Question: How is the property described in the document?
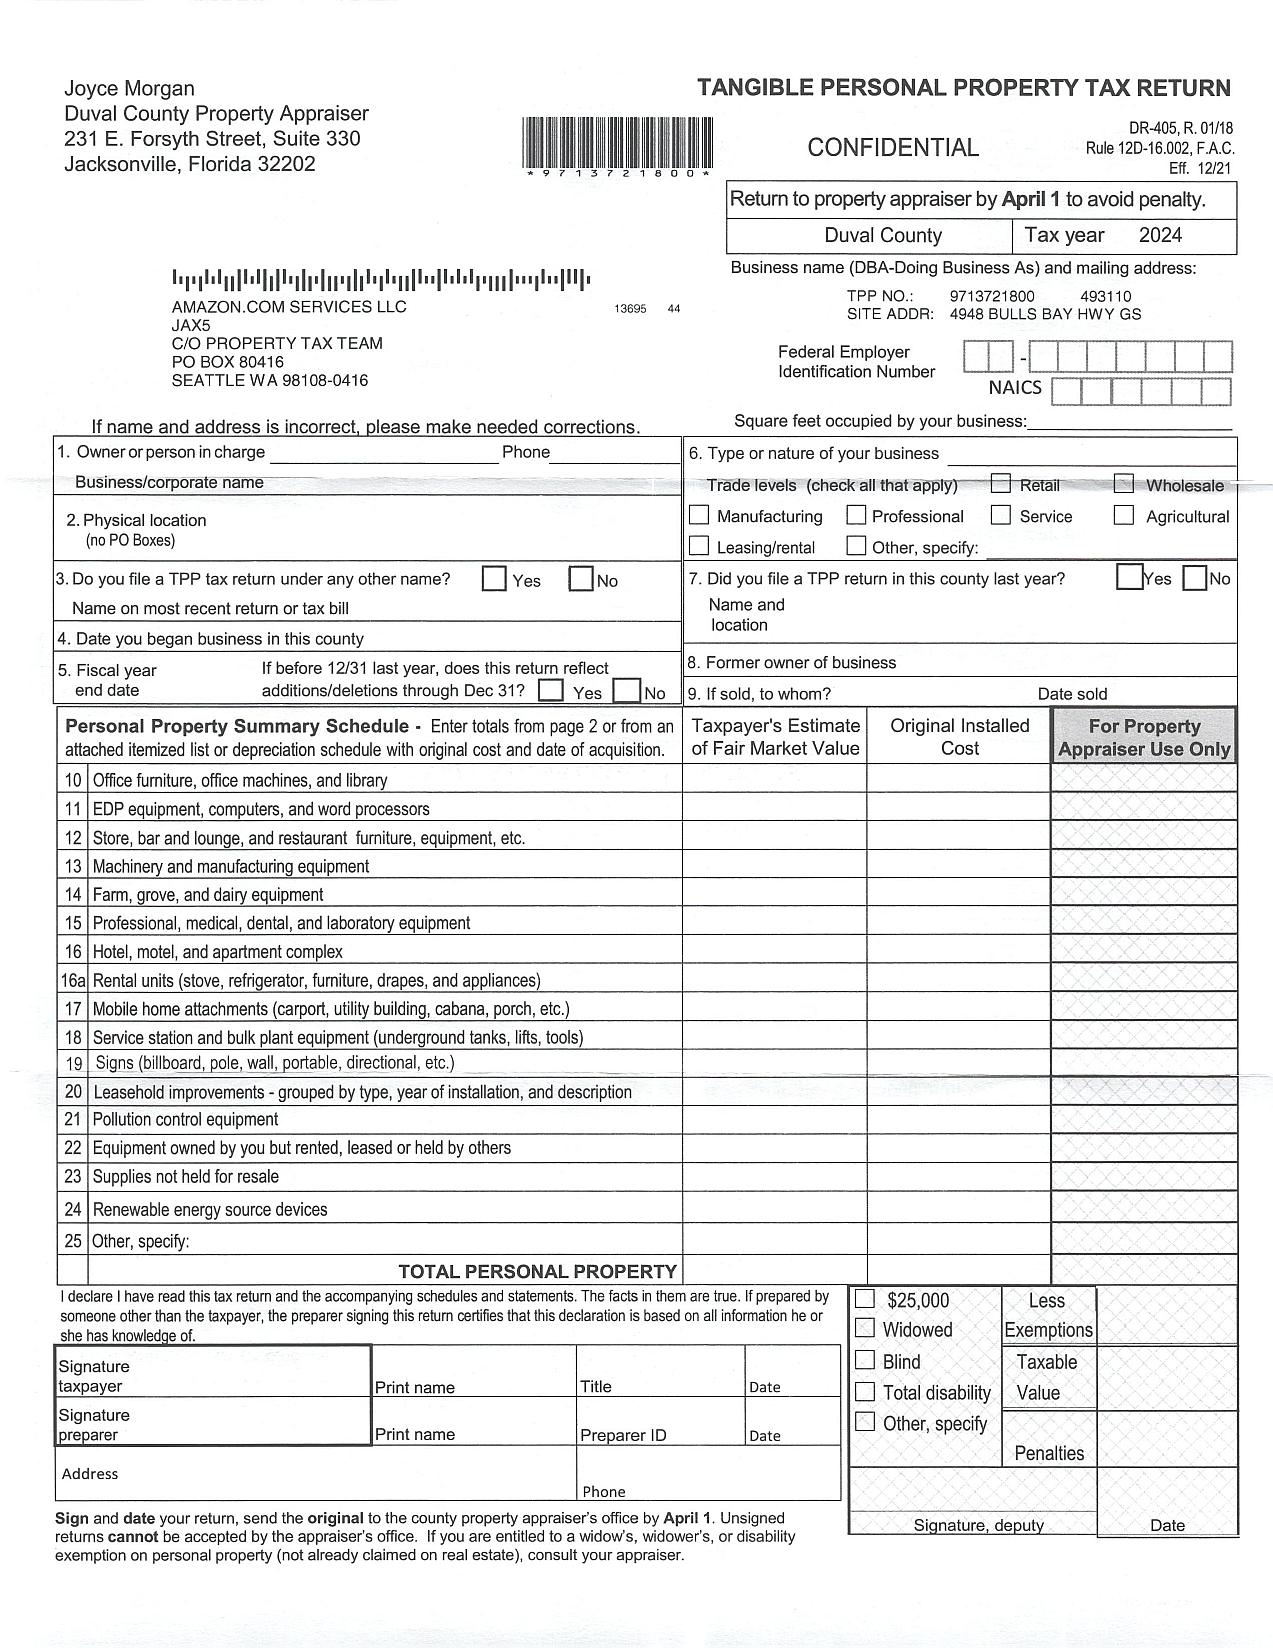
Answer: "AMAZON.COM SERVICES LLC"